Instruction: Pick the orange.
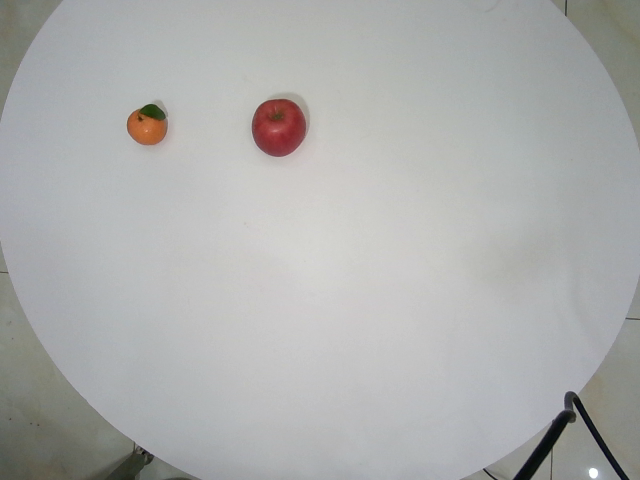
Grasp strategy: vertical